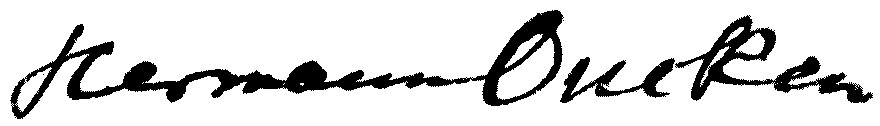
Signature of: hermann oncken